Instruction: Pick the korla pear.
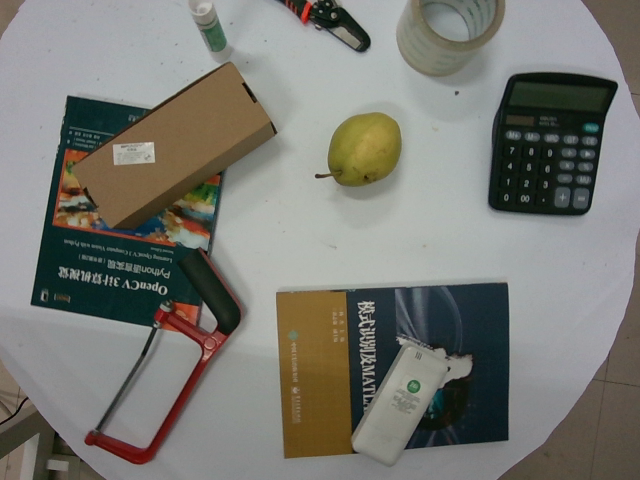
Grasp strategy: vertical